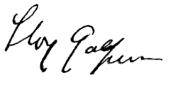
Signature of: lloy galpin